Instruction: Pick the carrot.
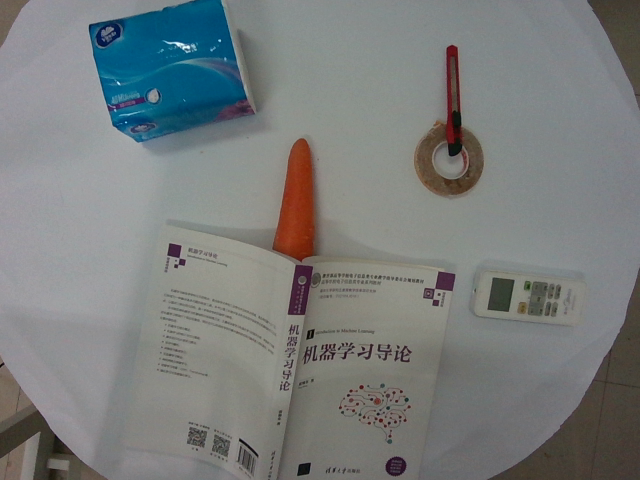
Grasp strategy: vertical